Question: What is the potential diagnosis?
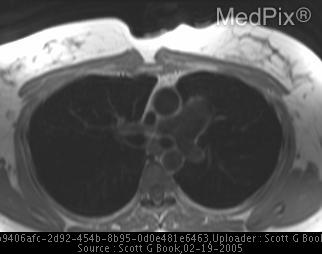
Answer: The possible diagnosis includes For leftward deviation of heart on plain radiograph:

• Chest wall deformities: pectus excavatum
• Post surgical: volume loss
• Congenital heart disease with right vent hypertrophy
• Surgical or congenital abscence of the pericardium.